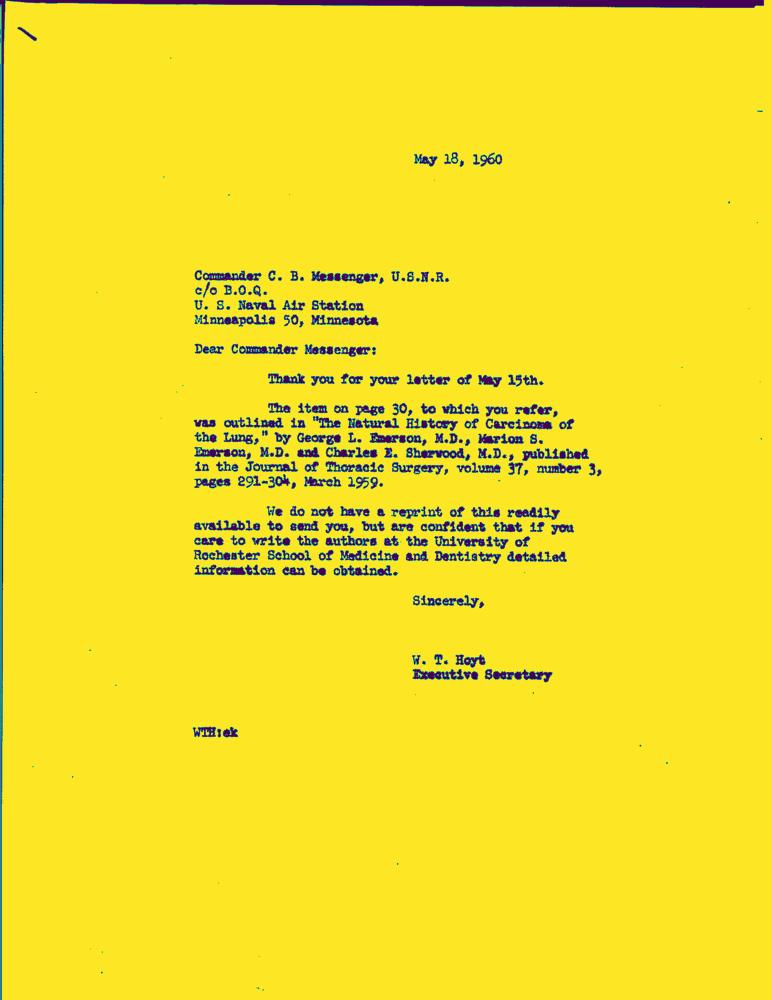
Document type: Letter-Doc